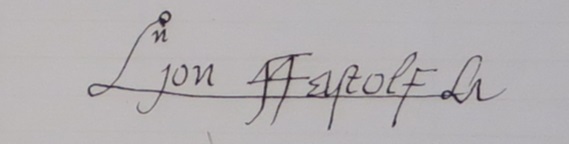
Signature of: john fastolf